Question: How is the property described in the document?
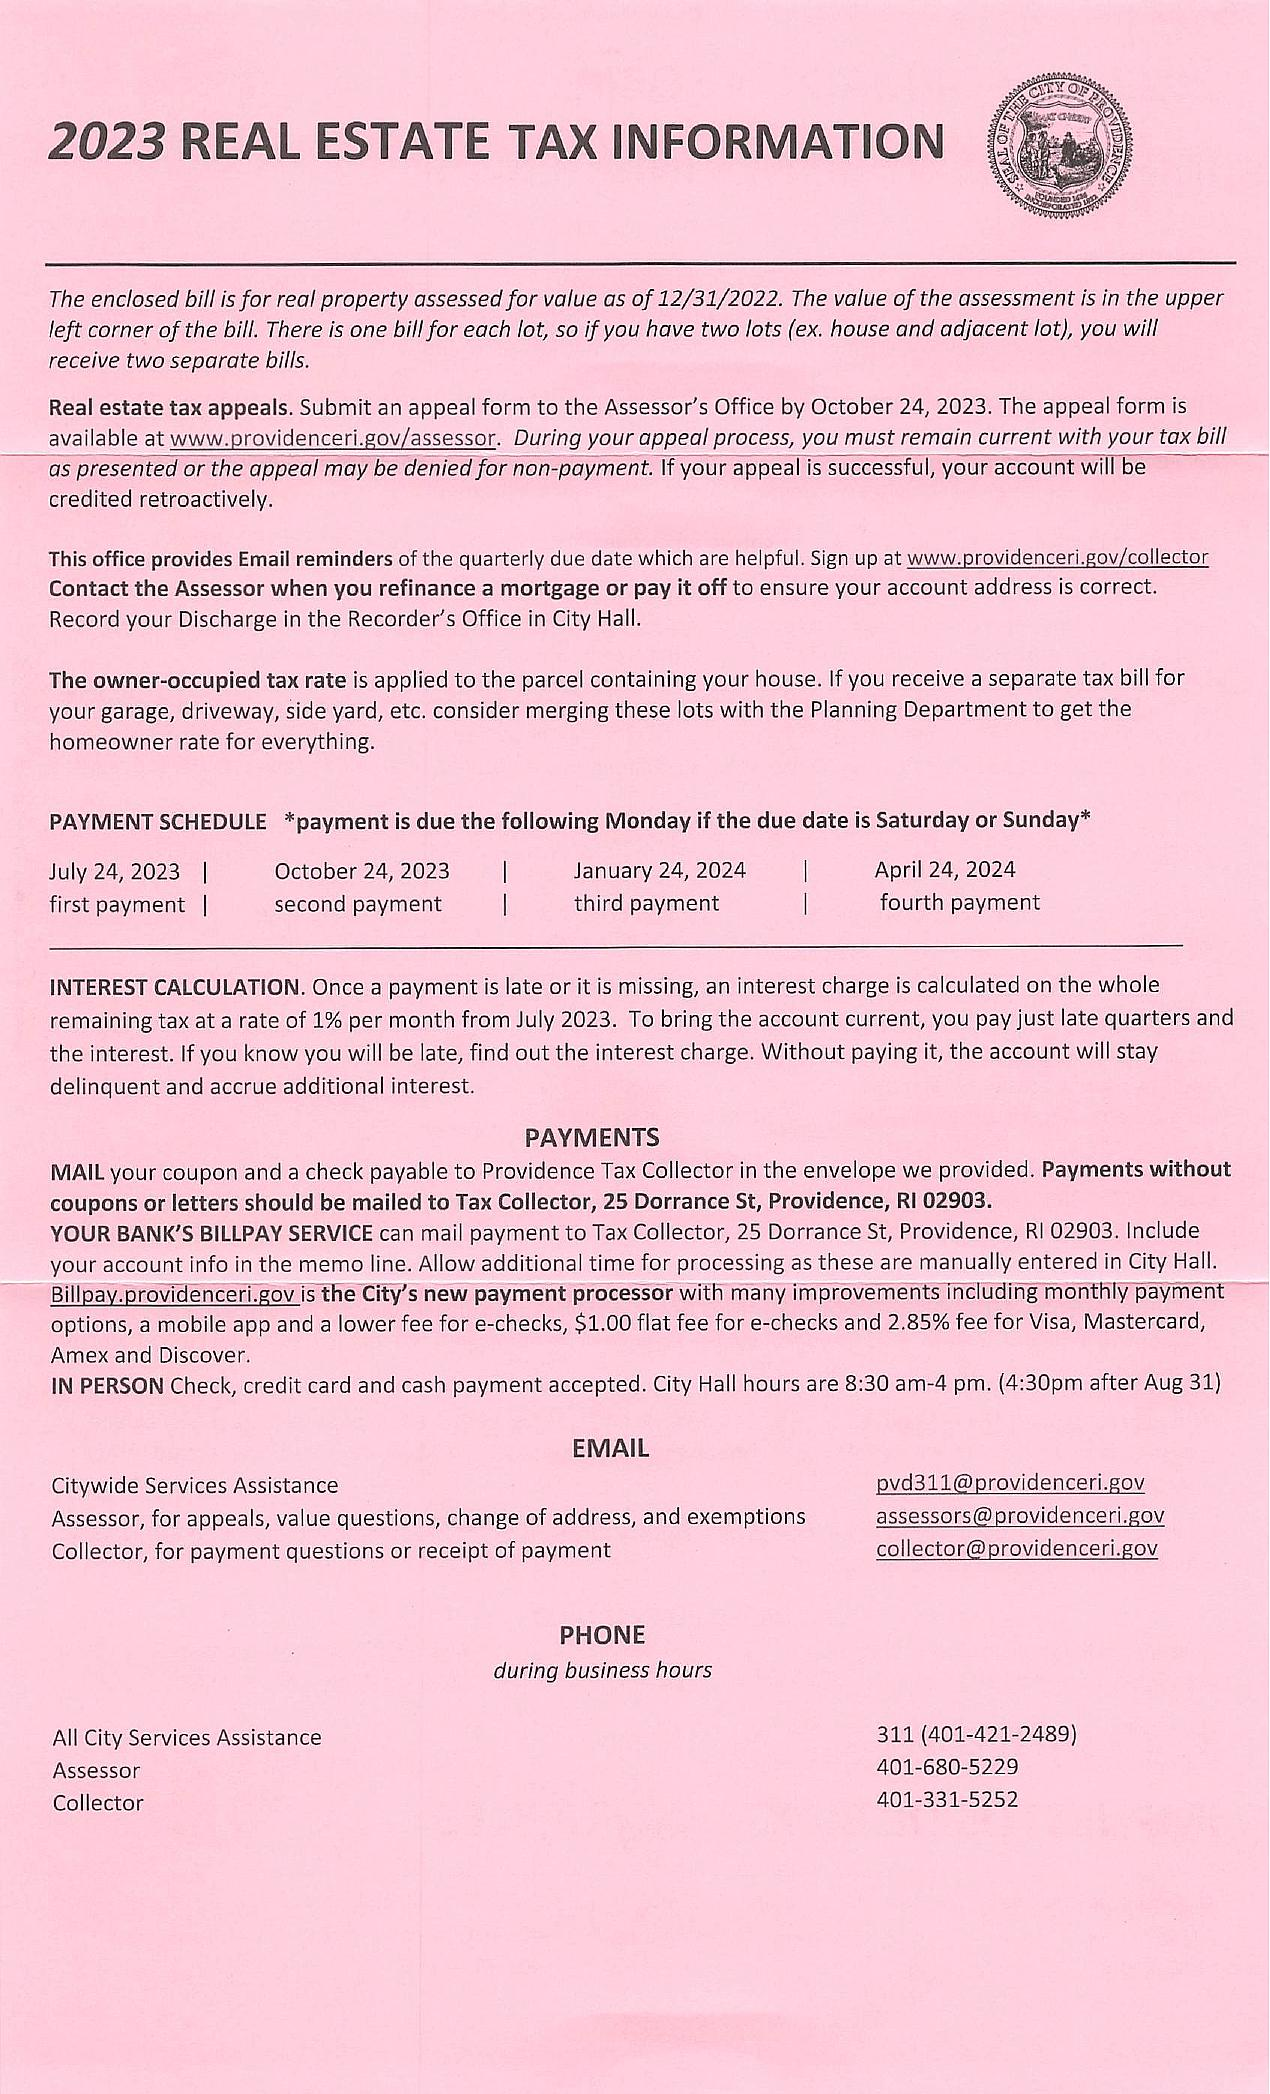
Answer: "The owner-occupied tax rate is applied to the parcel containing your house. If you receive a separate tax bill for your garage, driveway, side yard, etc. consider merging these lots with the Planning Department to get the homeowner rate for everything."